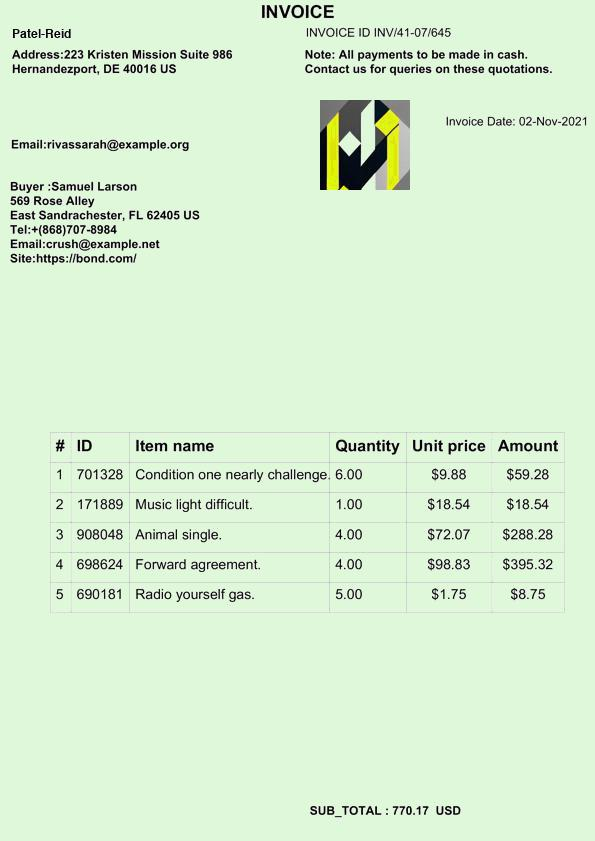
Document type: Invoice